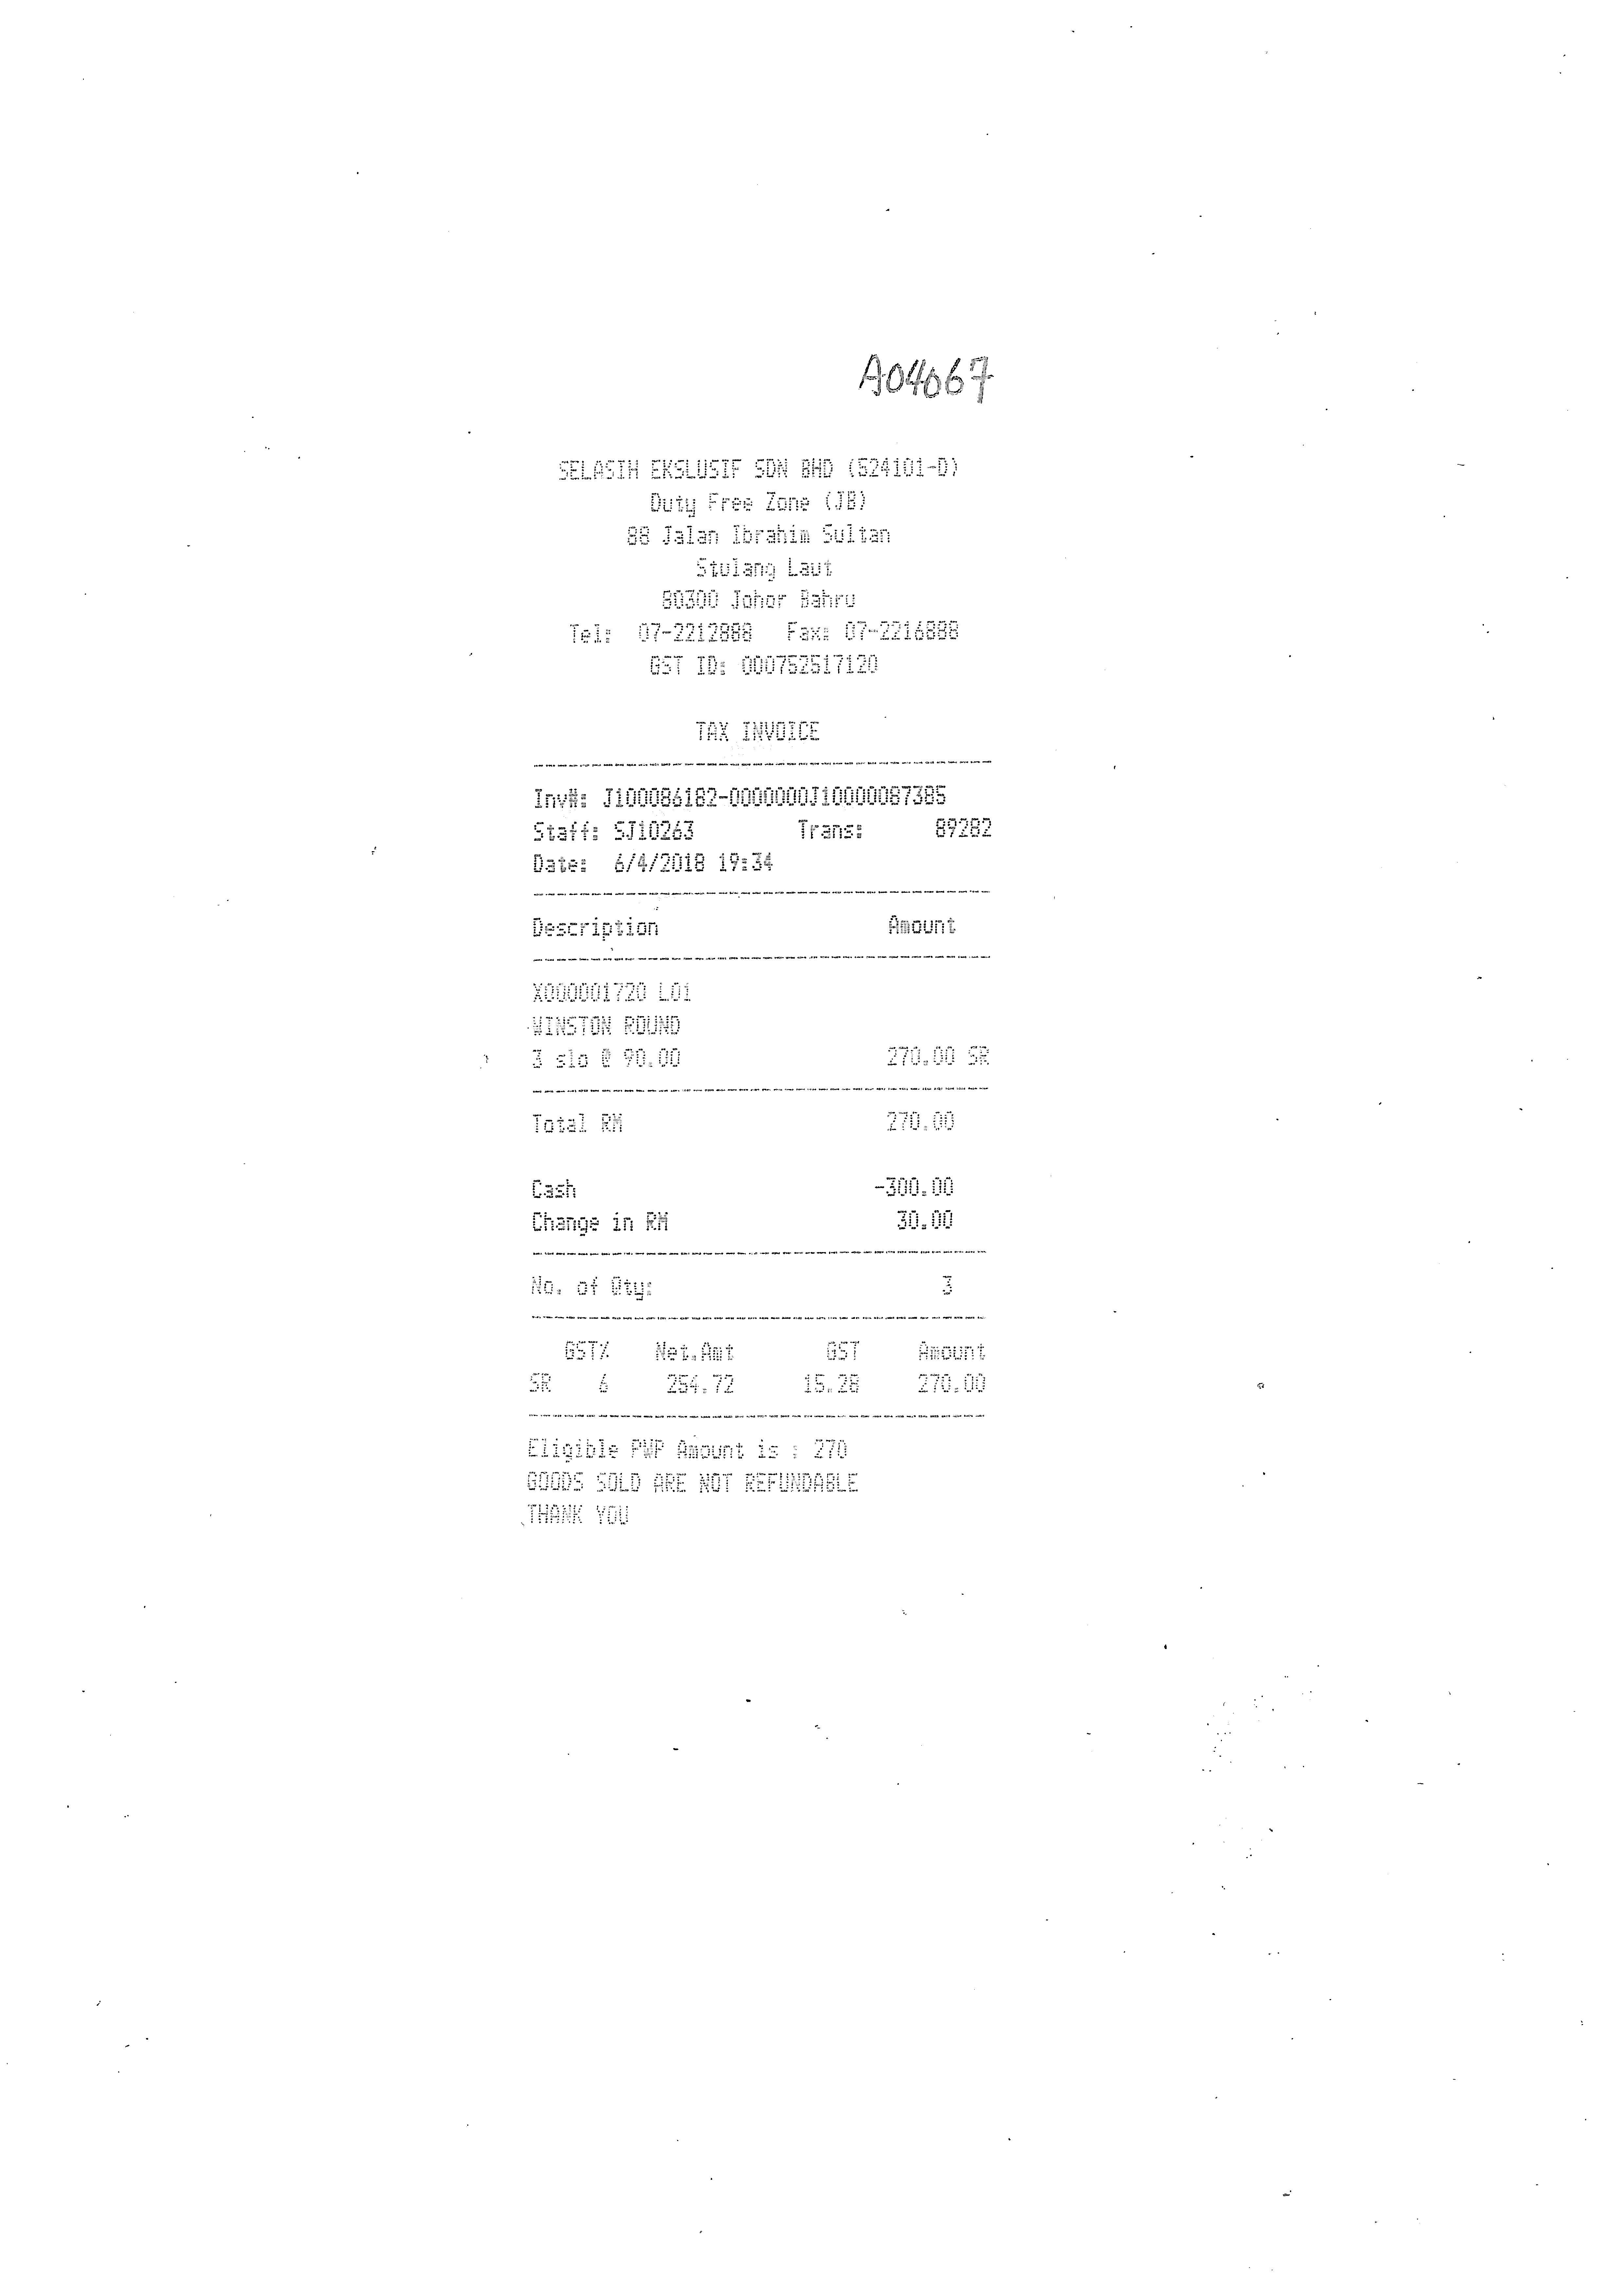
SELASIH EKSLUSIF SDN BHD (524101-D)
DUTY FREE ZONE (JB)
88 JALAN IBRAHIM SULTAN
STULANG LAUT
80300 JOHOR BAHRU
TEL:
GST ID: 000752517120
TAX INVOICE
INV#:
STAFF: SJ10263
TRANS:
89282
DATE:
DESCRIPTION
AMOUNT
X000001720 L01
WINSTON ROUND
3 SIO @ 90.00
270.00 SR
TOTAL RM
270.00
CASH
-300.00
CHANGE IN RM
30.00
NO. OF QTY:
3
GST%
NET.AMT
GST
AMOUNT
SR
6
254.72
15.28
270.00
ELIGIBLE PWP AMOUNT IS : 270
GOODS SOLD ARE NOT REFUNDABLE
THANK YOU
07-2212888
FAX:
07-2216888
J100086182-0000000J10000087385
6/4/2018 19:34